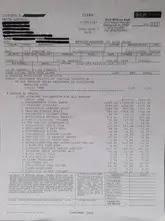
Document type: Invoice